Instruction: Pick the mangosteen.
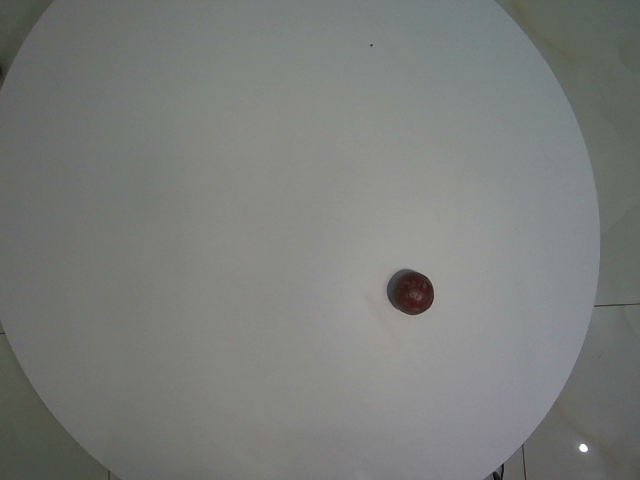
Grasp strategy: vertical